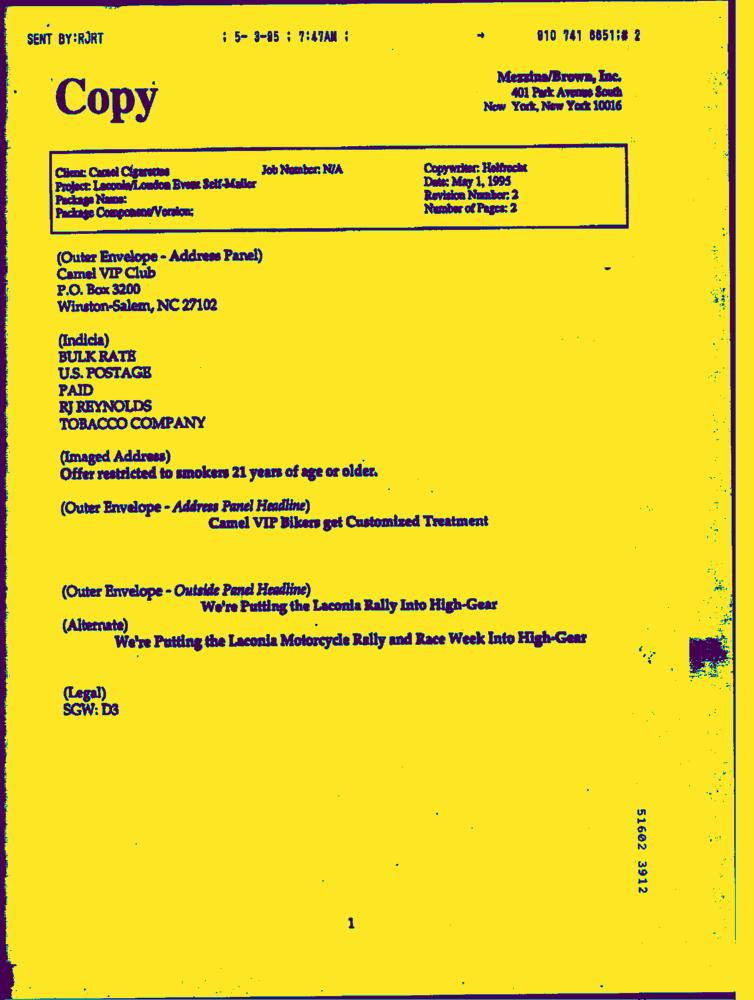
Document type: AD